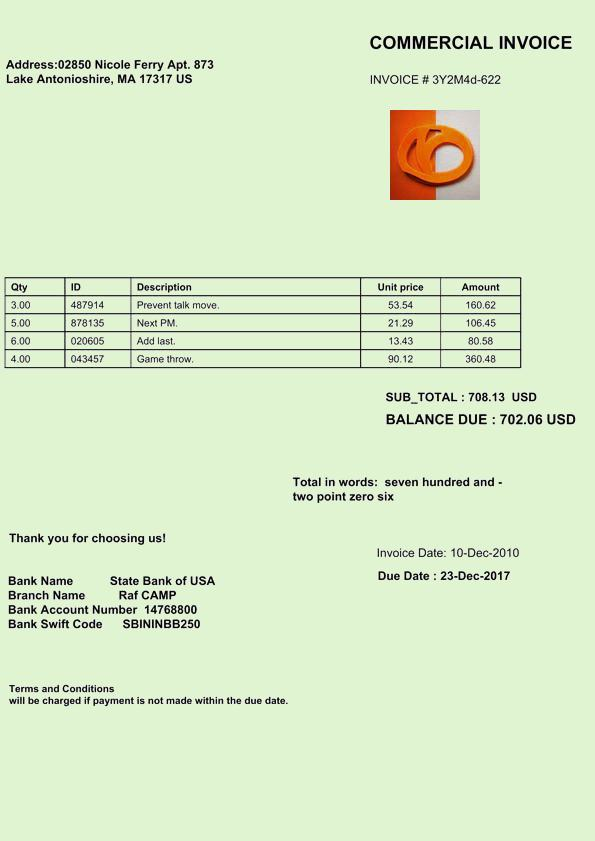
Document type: Invoice